Question: In what way does the history help explain the case?
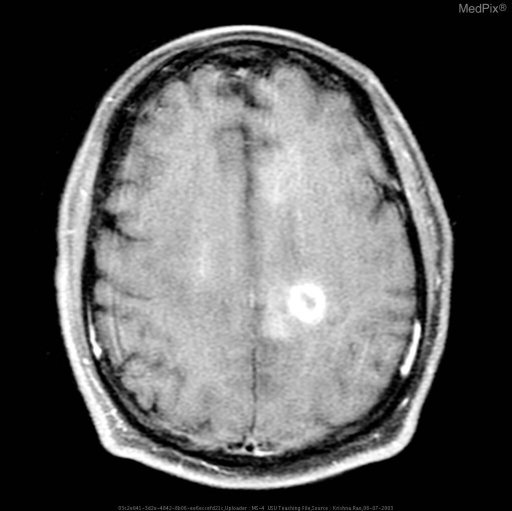
Answer: The patient's history of Patient presented with right-sided weakness and tonic-clonic activity in his right upper and lower extremity. is key in understanding the case.